Question: What might the diagnosis be?
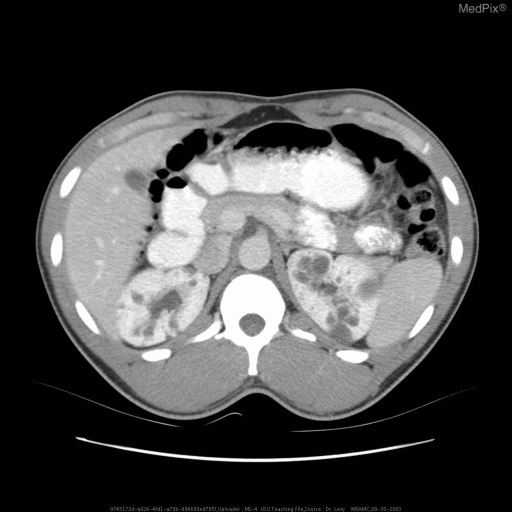
Answer: The possible diagnosis includes Adult Polycystic Kidney Disesase
Cystic Renal Dysplasia
Nephronophthisis
Acquired Cystic Kidney Disease.